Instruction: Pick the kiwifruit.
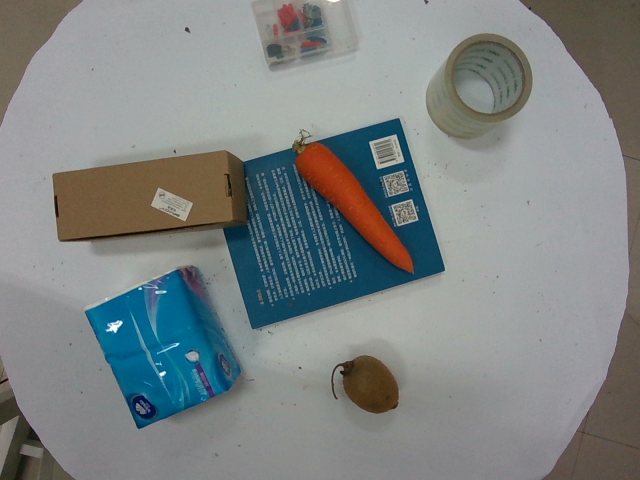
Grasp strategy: vertical